Question: Explain the disease:
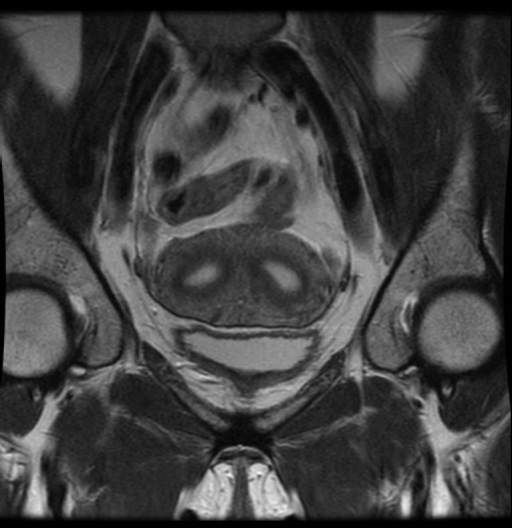
Answer: The disease is discussed as: Defects in mullerian duct development, fusion, or resorption occur in approximately 1% of women.  There are 7 classifications of these congenital uterine anomalies.  Some of these are associated with renal anomalies and/or infertility.  Class I is partial or complete absence of the uterus and/or cervix.  Class II is a unicornuate uterus which results from agenesis of one of the mullerian ducts.  This is associated with the absence of the ipsilateral kidney.  Class III is a fusion anomaly in which there us 2 separate uterus horns, cervices, and vaginas.  Bicornuate uterus (class IV) is characterized by 2 uterine horns but one cervix and vagina.  It is caused by incomplete resorption of the uterine septum.  However, the septum is composed of myometrium and often doesn't extend the entire length of the uterine cavity.  These features distinguish it from a septate uterus in which there is a fibrous septum. These patients are typically asymptomatic and no treatment is typically necessary.  Most of these women maintain their fertility.  However, there is an association between bicornuate uterus and incompetent cervix.  Class V and VI are septate uterus (high incidence of infertility) and T-shaped uterus (results from diethylstilbestrol exposure inutero), respectively.

Hysterosalpingography is often used to evaluate the uterine cavity, while US is the typical screening exam for uterine wall abnormalities.  MR is the best imaging modality to more definitively define the anatomy.  It is often able to characterize a uterine anomaly that was unclear on one of the other imaging modalities.